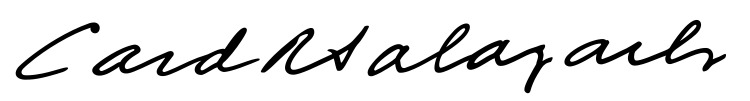
Signature of: rubén salazar gómez